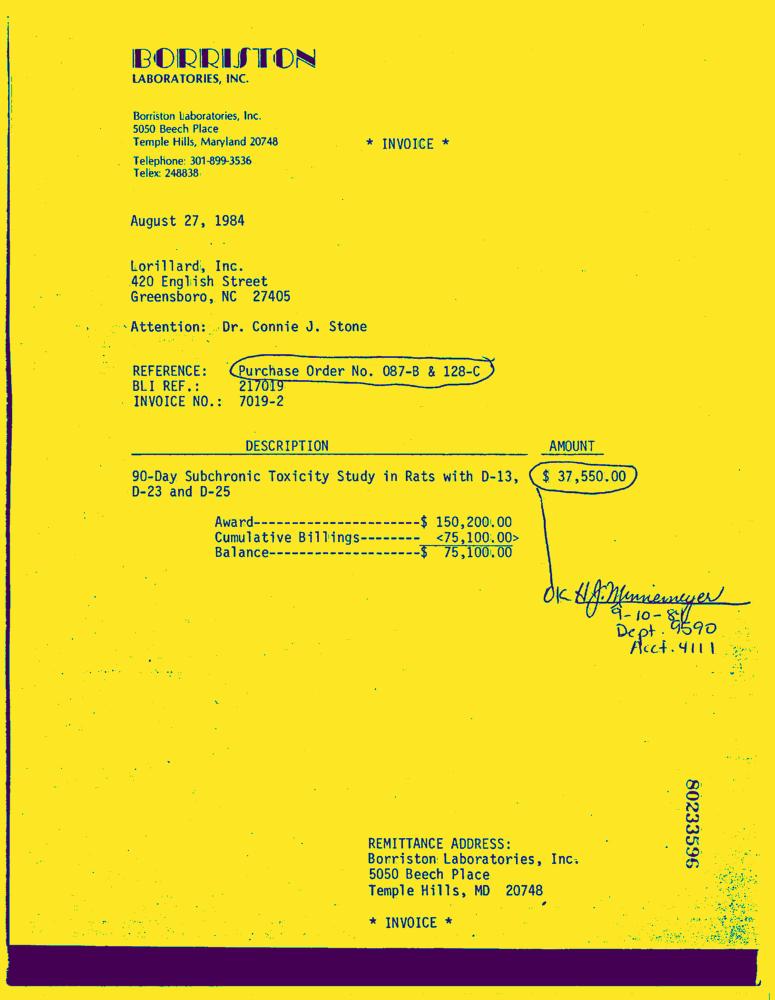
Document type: Invoice-Doc